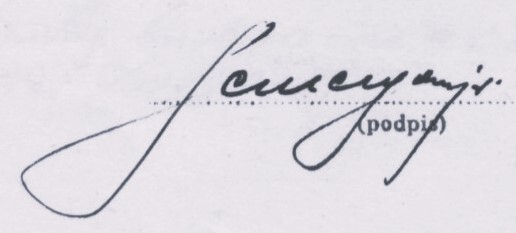
Signature of: zygmunt semerga